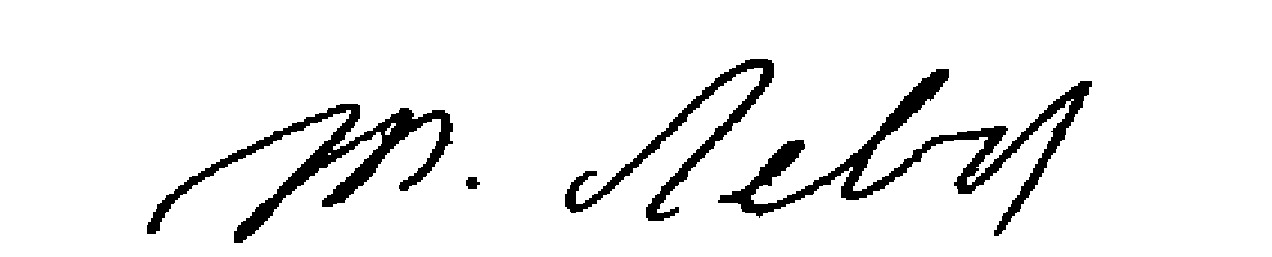
Signature of: toma levov